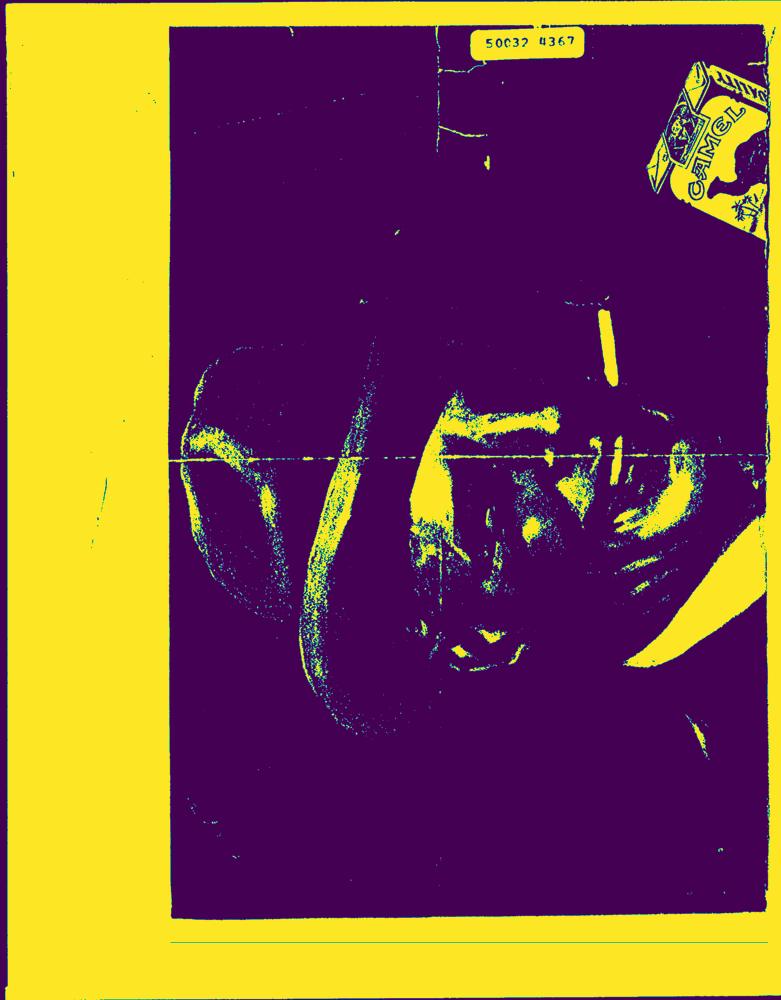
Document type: AD